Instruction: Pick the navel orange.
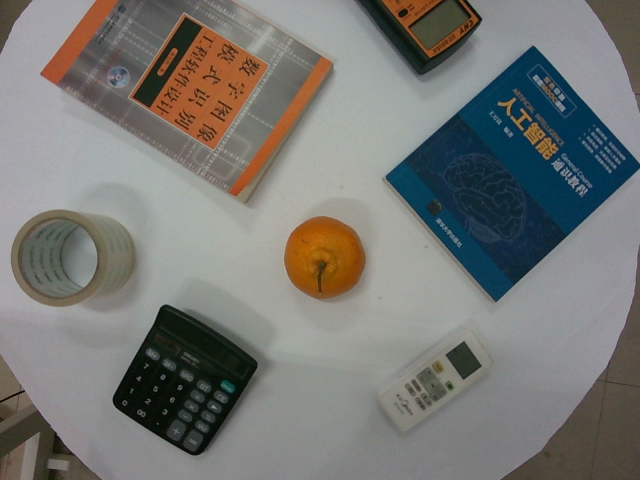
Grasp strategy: vertical